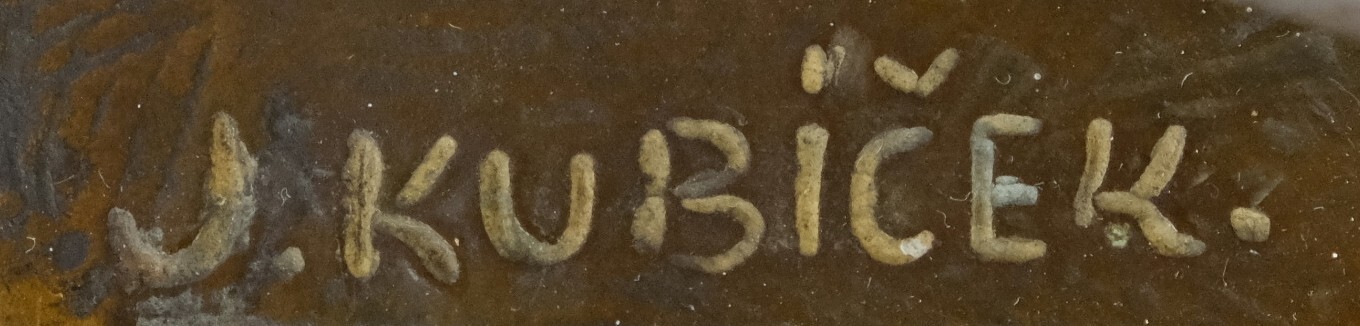
Signature of: josef kubíček